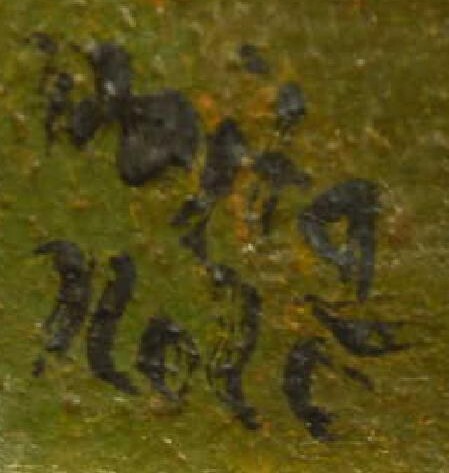
Signature of: vojta nolč